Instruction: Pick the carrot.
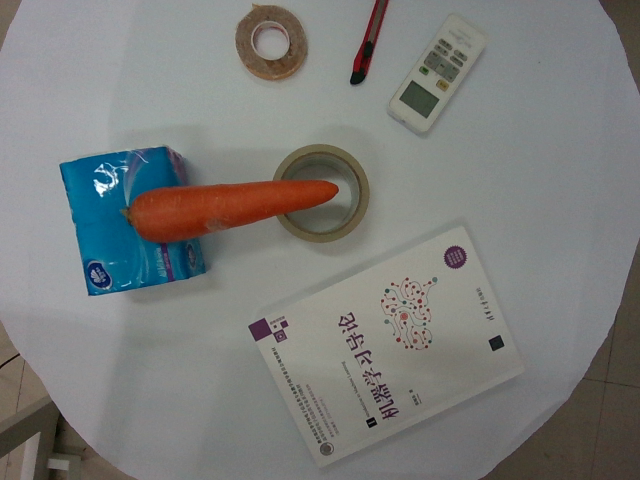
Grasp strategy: vertical